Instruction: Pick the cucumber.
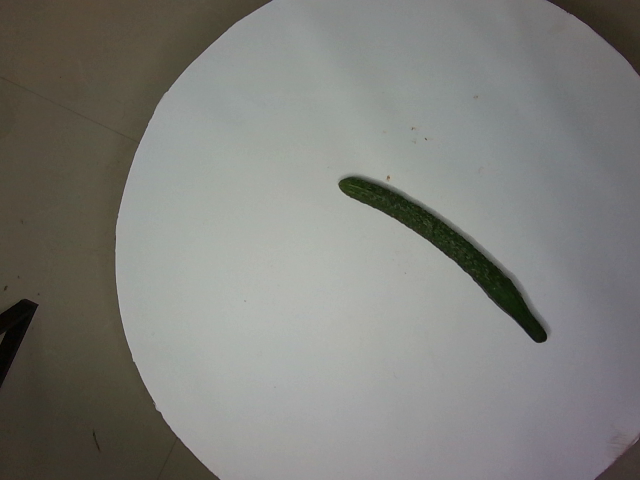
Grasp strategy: vertical